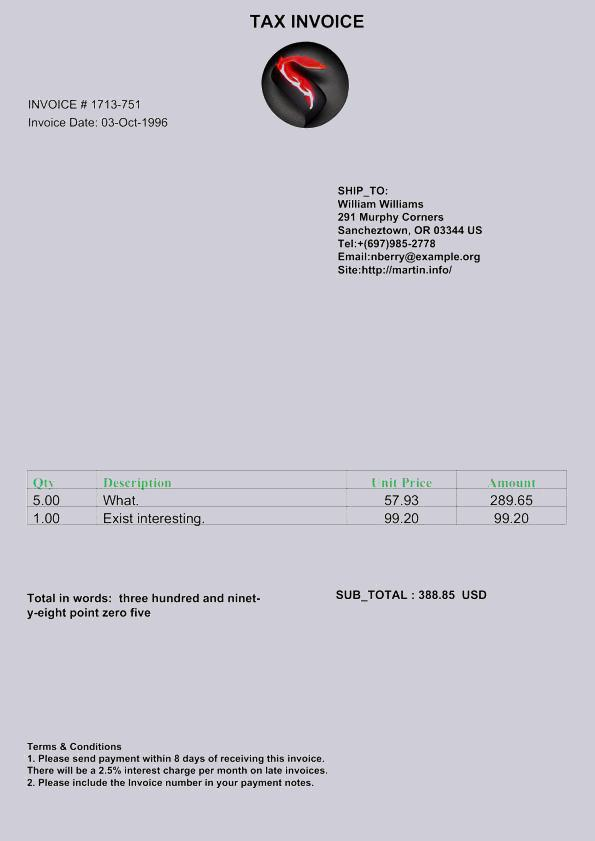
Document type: Invoice